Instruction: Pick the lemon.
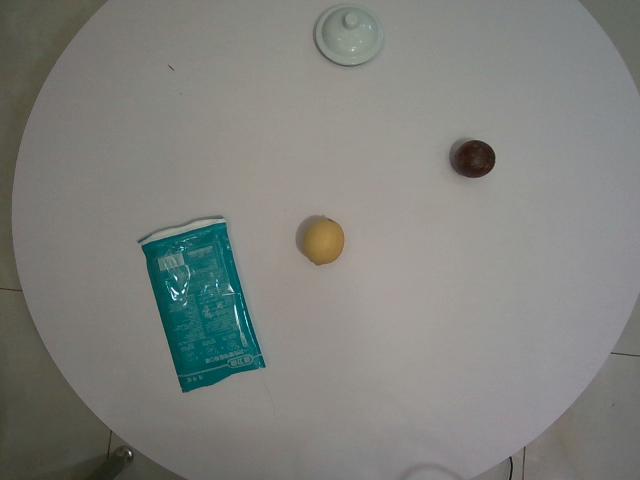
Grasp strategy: vertical